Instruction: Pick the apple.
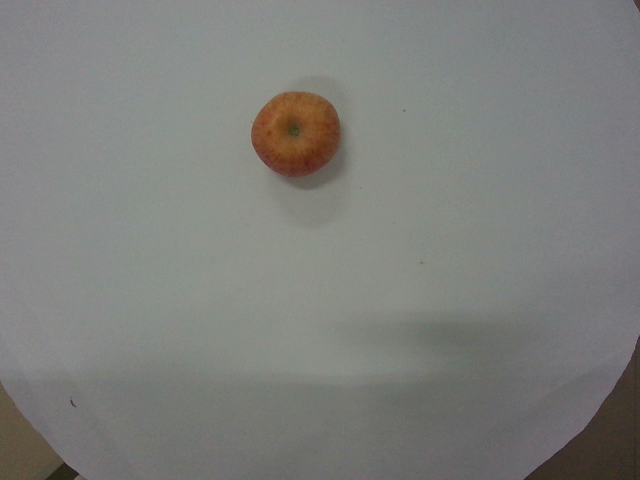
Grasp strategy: vertical